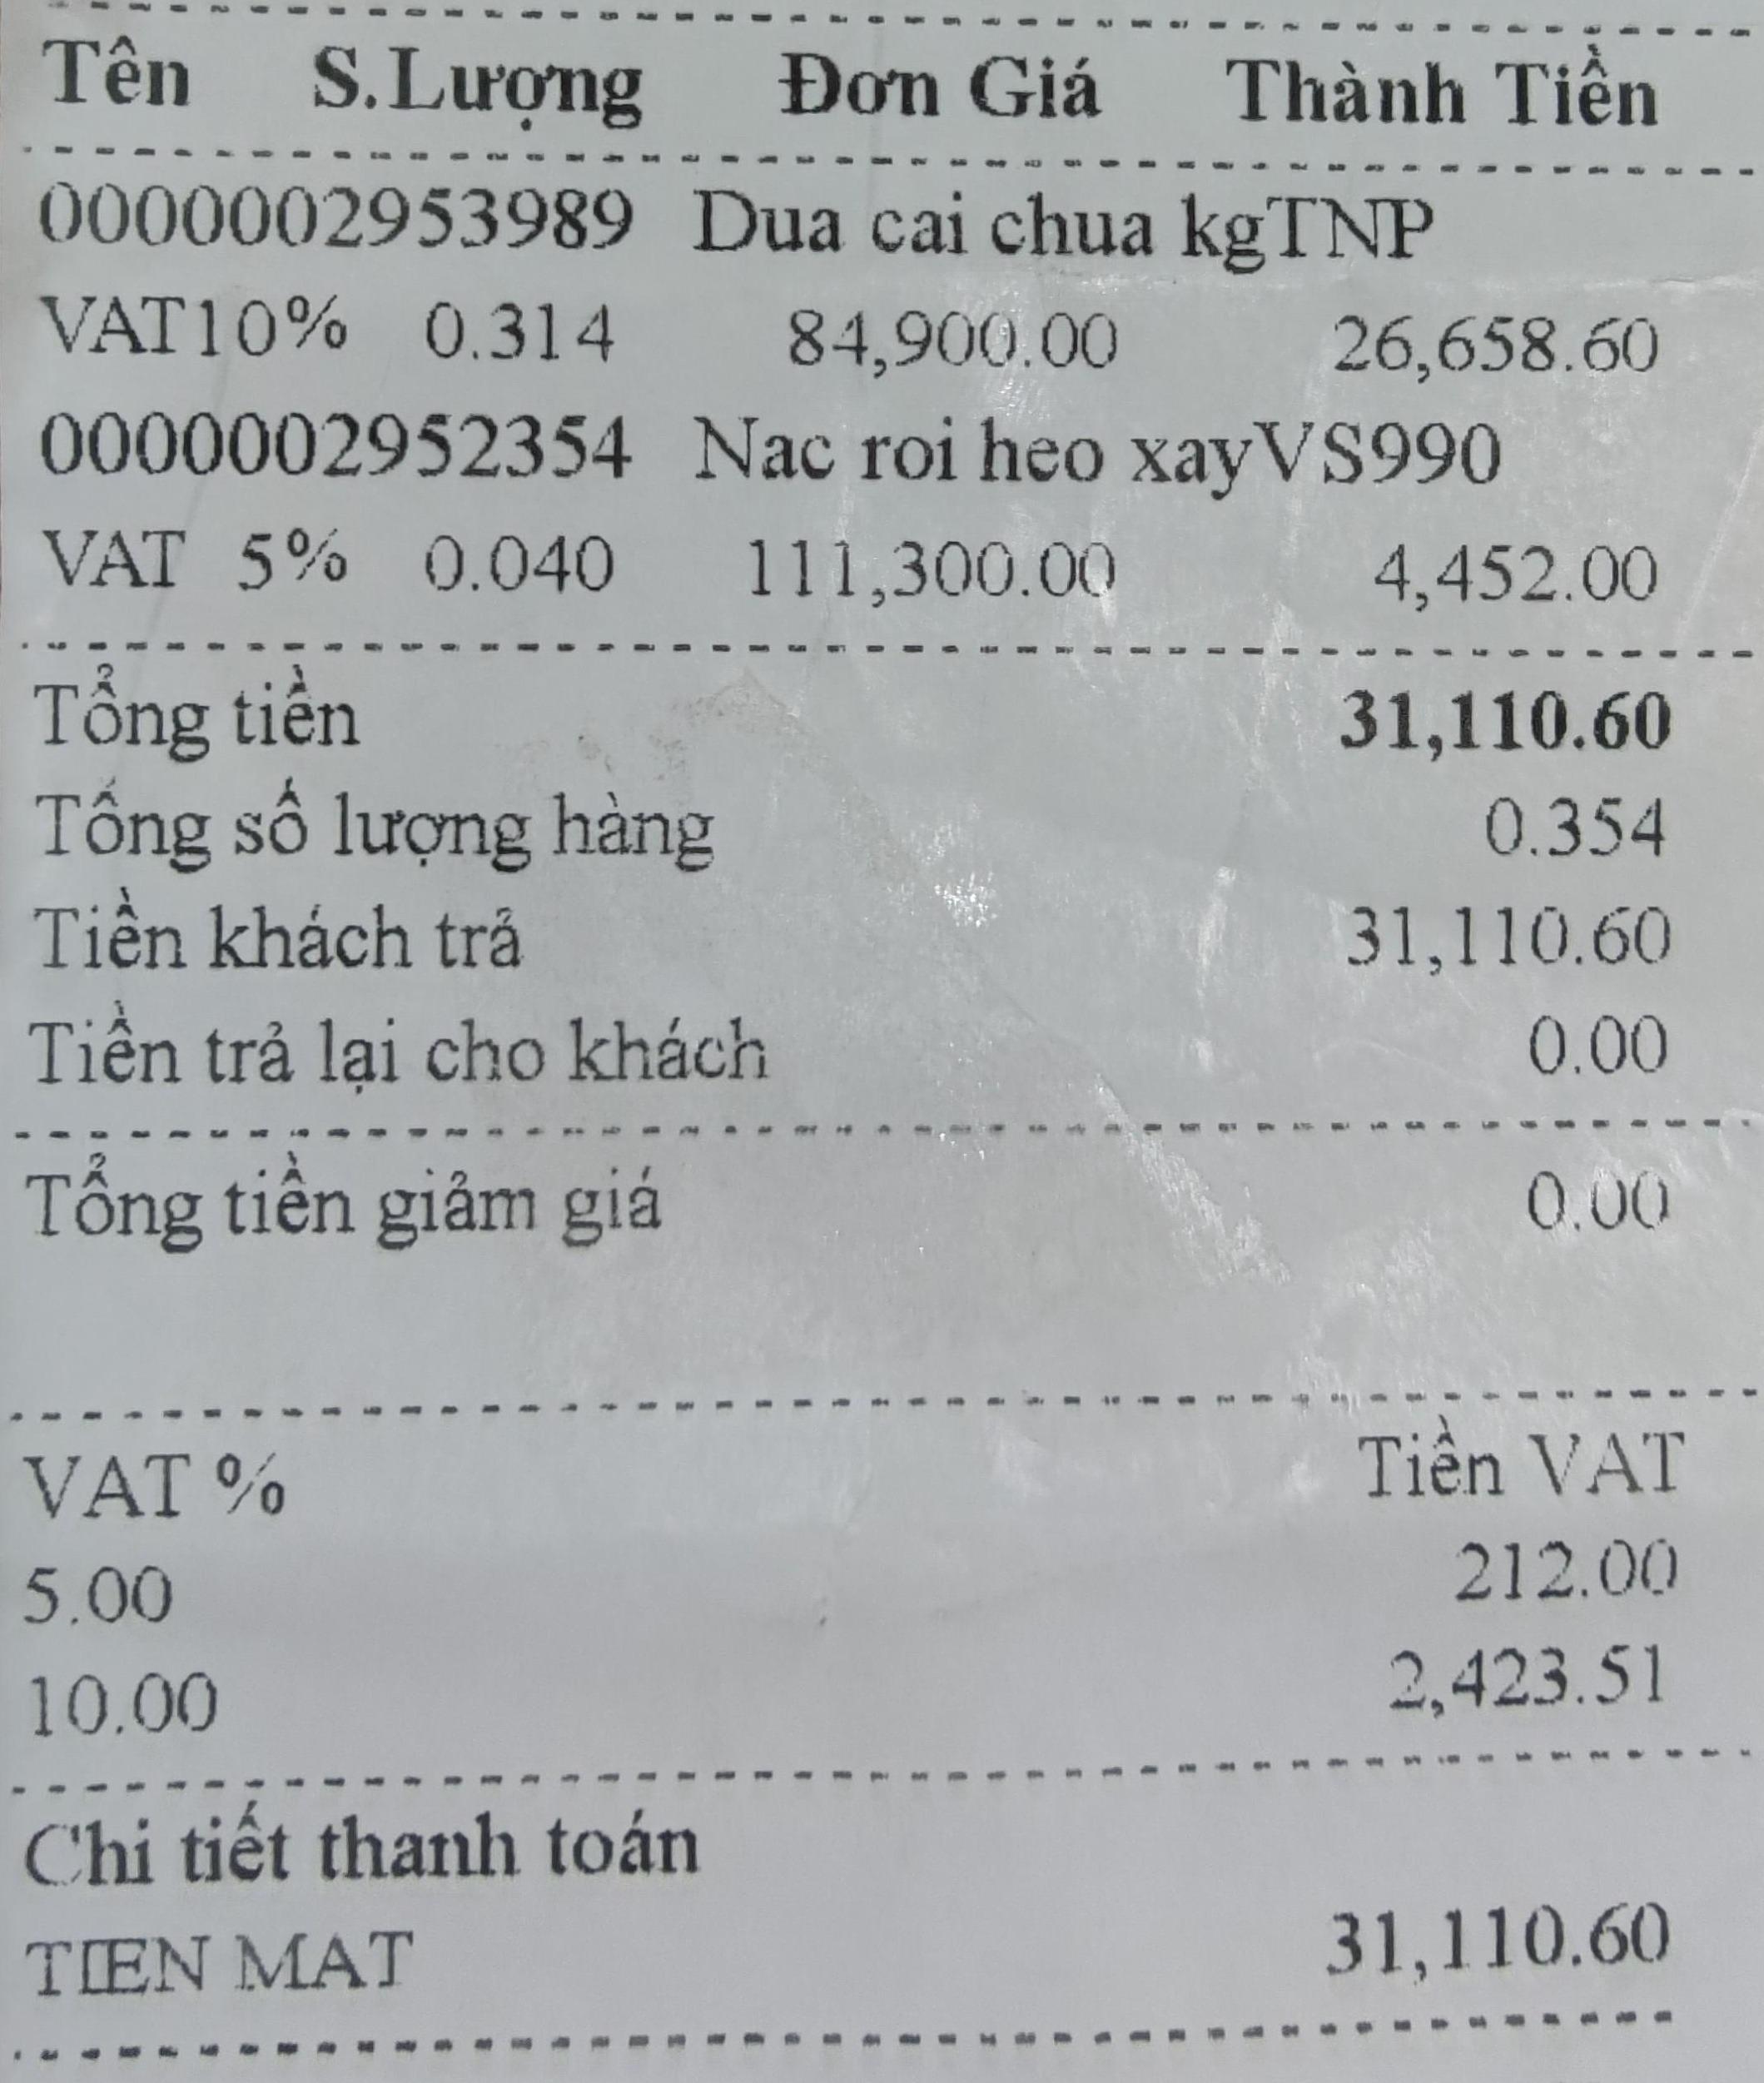
<table>
<tr>
<th>Tên</th>
<th>S.Lượng</th>
<th>Đơn Giá</th>
<th>Thành Tiền</th>
</tr>
<tr>
<td>0000002953989 Dua cai chua kgTNP</br>10%</td>

<td>0.314</td>
<td>84,900.00</td>
<td>26,658.60</td>
</tr>
<tr>
<td>0000002952354 Nac roi heo xayVS990</br>VAT5%</td>

<td>0.040</td>
<td>111,300.00</td>
<td>4,452.00</td>
</tr>
</table>

Tổng tiền 31,110.60
Tổng số lượng hàng 0.354
Tiền khách trả 31,110.60
Tiền trả lại cho khách 0.00
Tổng tiền giảm giá 0.00

<table>
<tr>
<th>VAT %</th>
<th>Tiền VAT</th>
</tr>
<tr>
<td>5.00</td>
<td>212.00</td>
</tr>
<tr>
<td>10.00</td>
<td>2,423.51</td>
</tr>
</table>

Chi tiết thanh toán
TIEN MAT 31,110.60